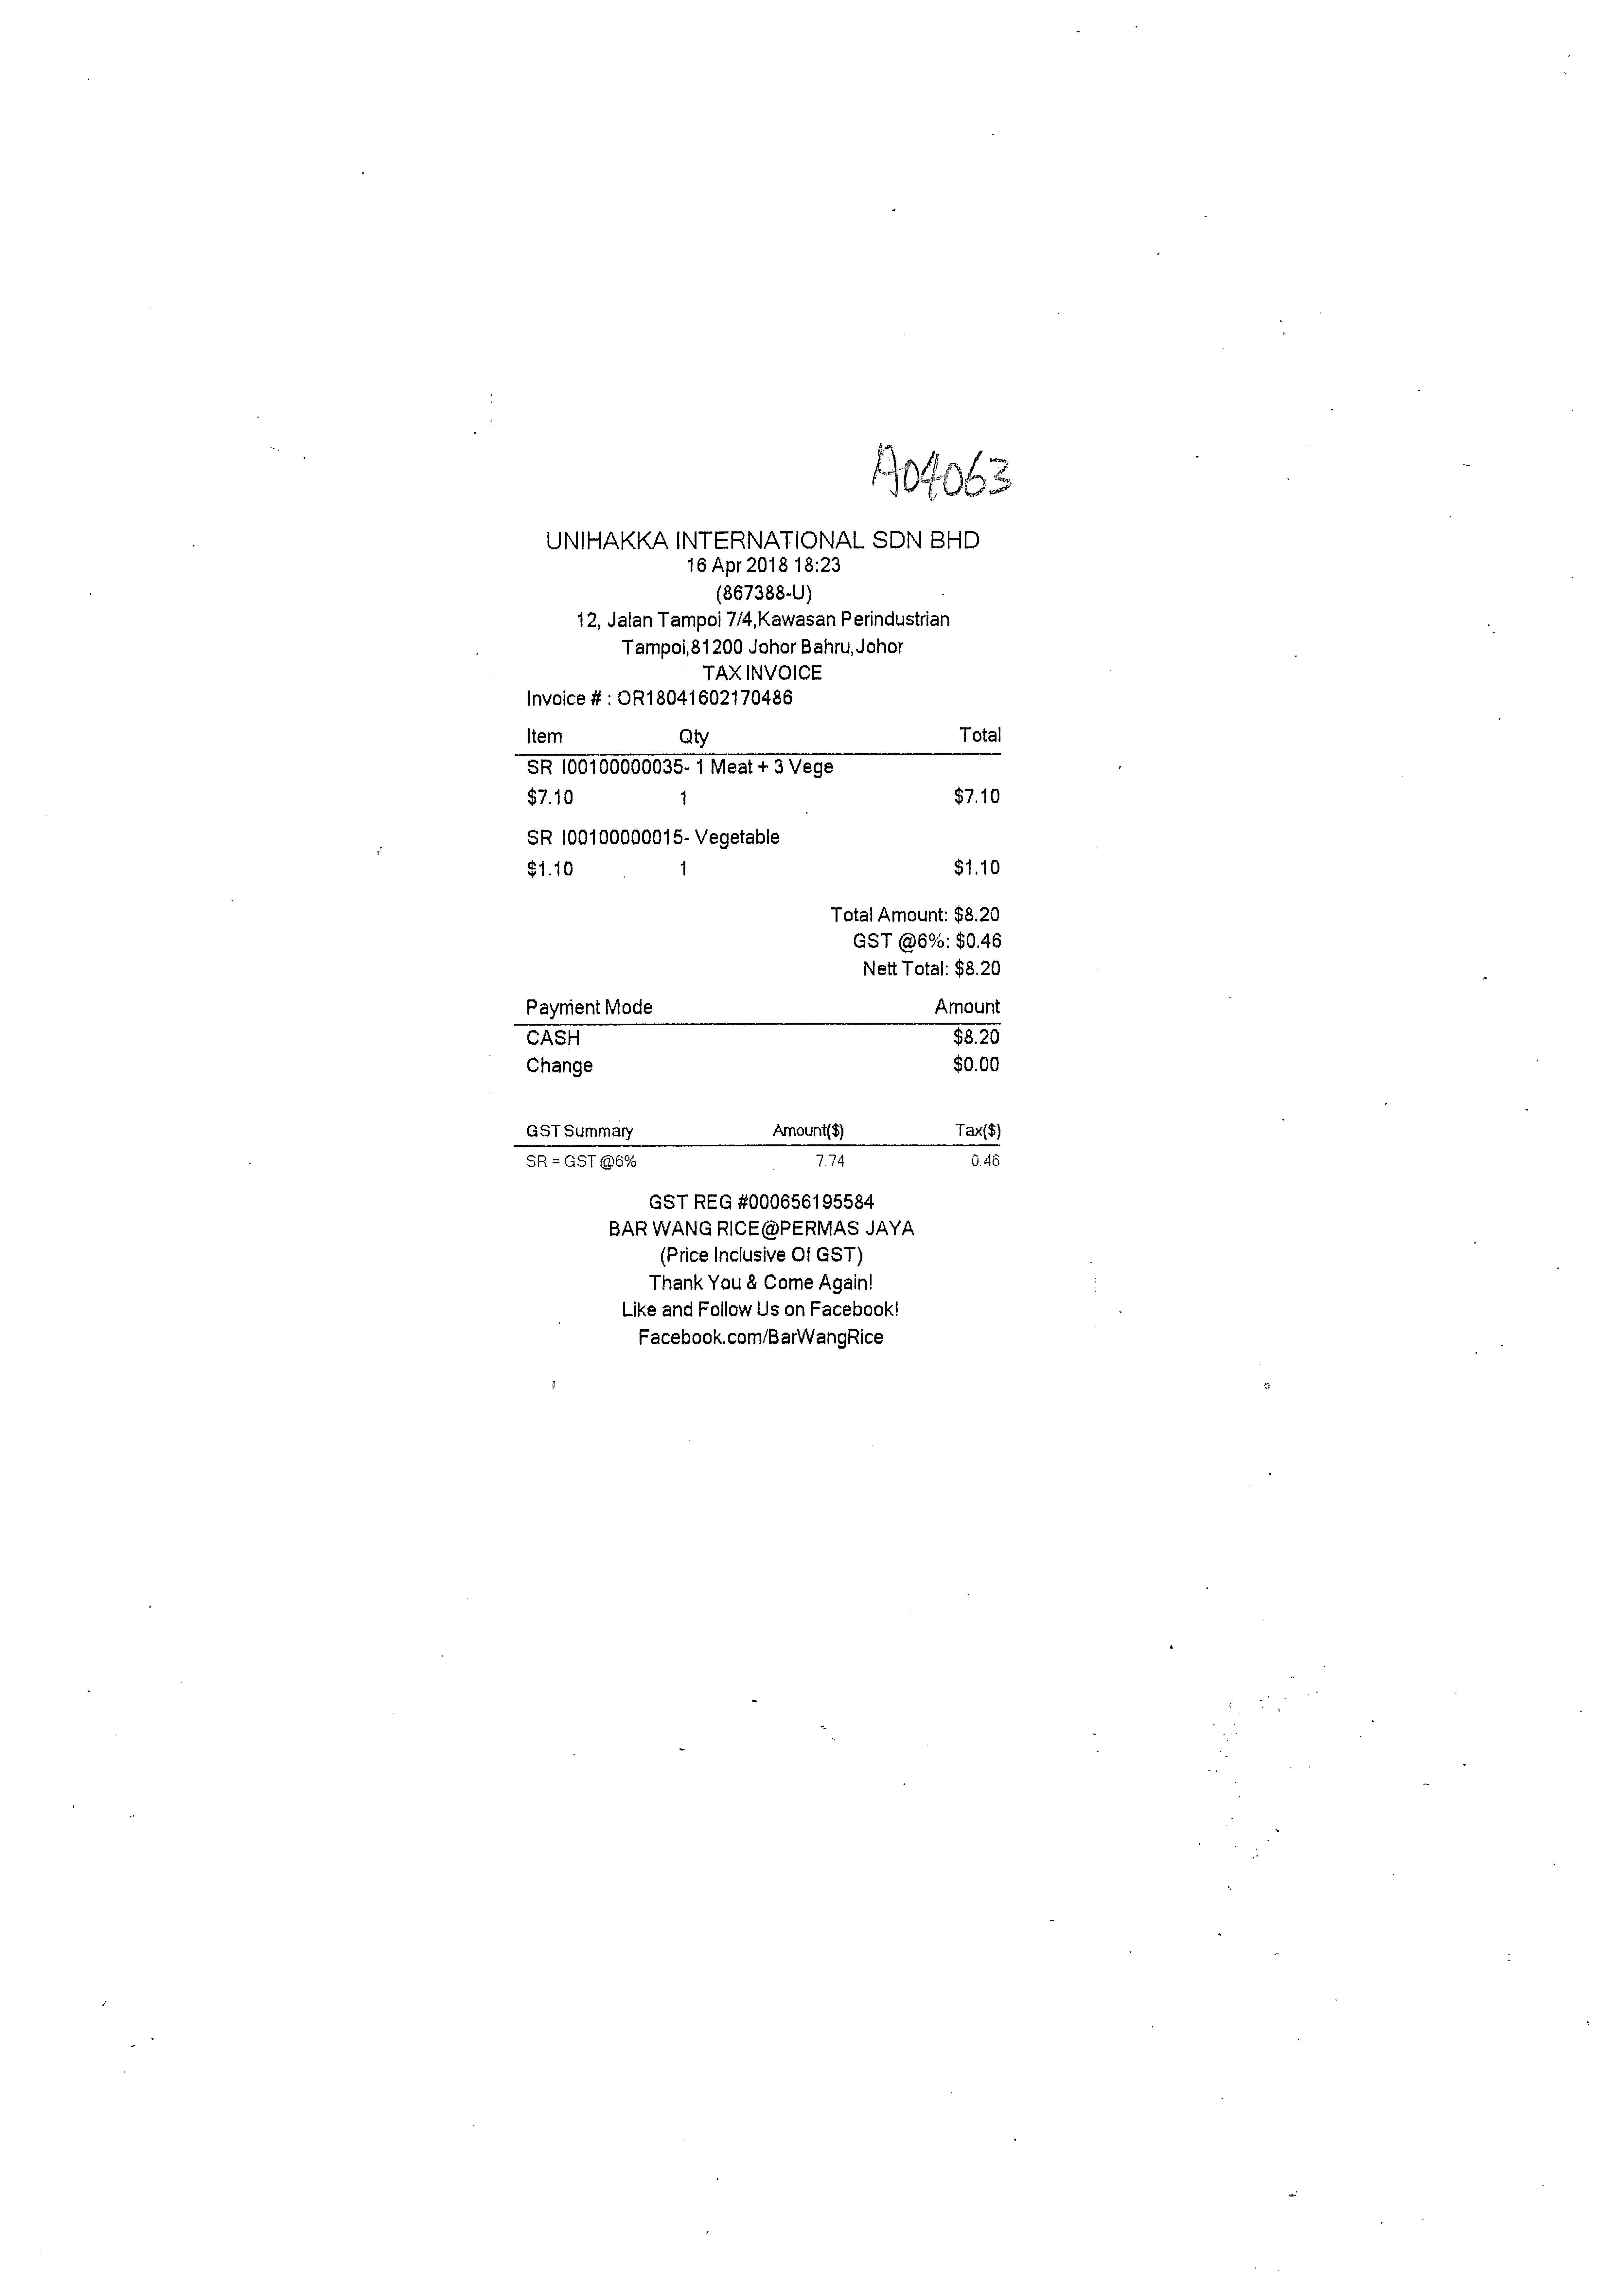
UNIHAKKA INTERNATIONAL SDN BHD
16 APR 2018 18:23
(867388-U)
12, JALAN TAMPOI 7/4,KAWASAN PERINDUSTRIAN
TAMPOI,81200 JOHOR BAHRU,JOHOR
TAXINVOICE
INVOICE # : OR18041602170486
ITEM
QTY
TOTAL
SR I00100000035- 1 MEAT + 3 VEGE
$7.10
1
$7.10
SR I00100000015- VEGETABLE
$1.10
1
$1.10
TOTAL AMOUNT: $8.20
GST @6%: $0.46
NETT TOTAL: $8.20
PAYMENT MODE
AMOUNT
CASH
$8.20
CHANGE
$0.00
GST SUMMARY
AMOUNT($)
TAX($)
SR = GST @6%
7.74
0.46
GST REG #000656195584
BAR WANG RICE@PERMAS JAYA
(PRICE INCLUSIVE OF GST)
THANK YOU & COME AGAIN!
LIKE AND FOLLOW US ON FACEBOOK!
FACEBOOK.COM/BARWANGRICE